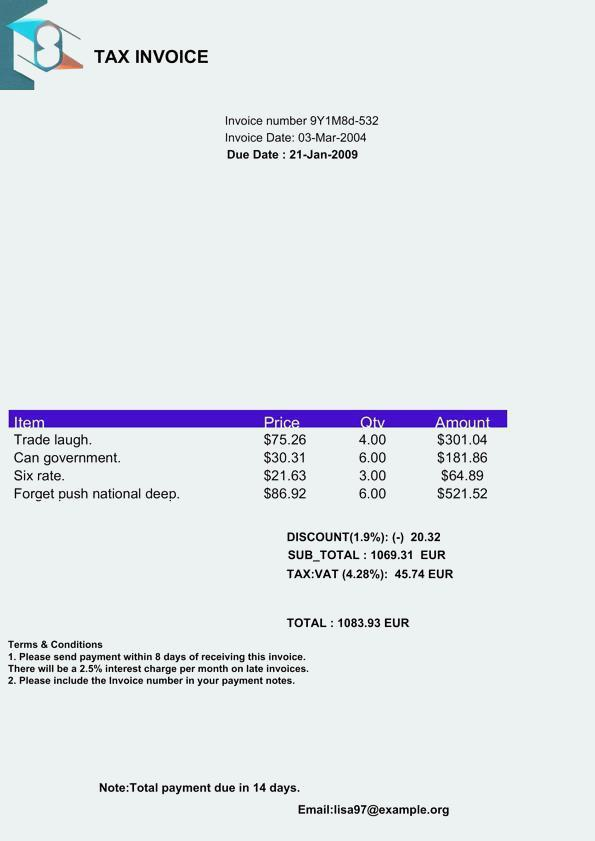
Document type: Invoice